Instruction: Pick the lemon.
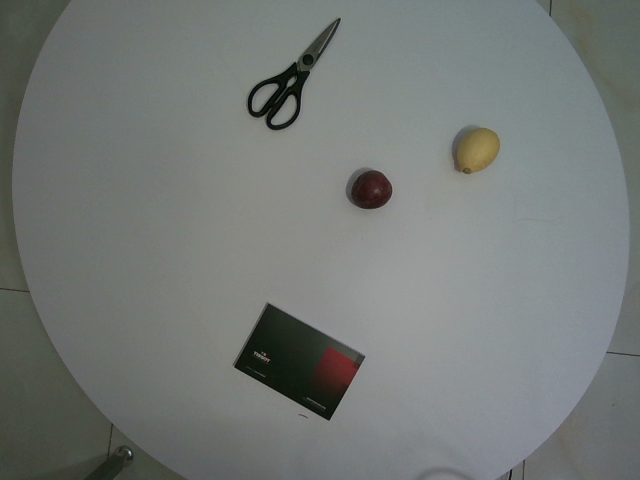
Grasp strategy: vertical